Question: What is the potential diagnosis?
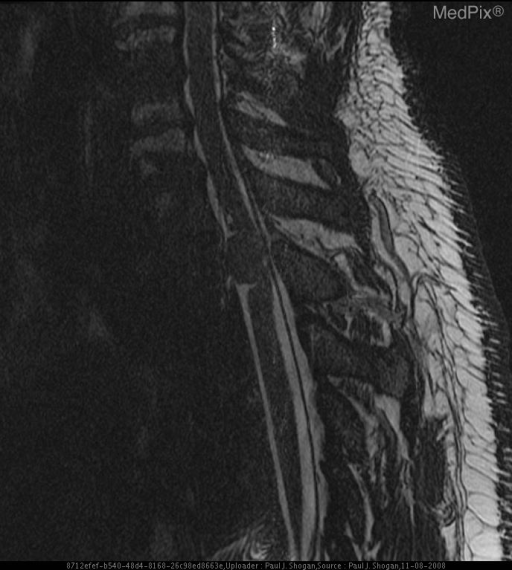
Answer: The possible diagnosis includes Intradural Extramedullary Neoplasms:

Schwannoma
Neurofibroma
Ganglioneuroma
Meningioma
Epidermoid
Dermoid
Metastasis.